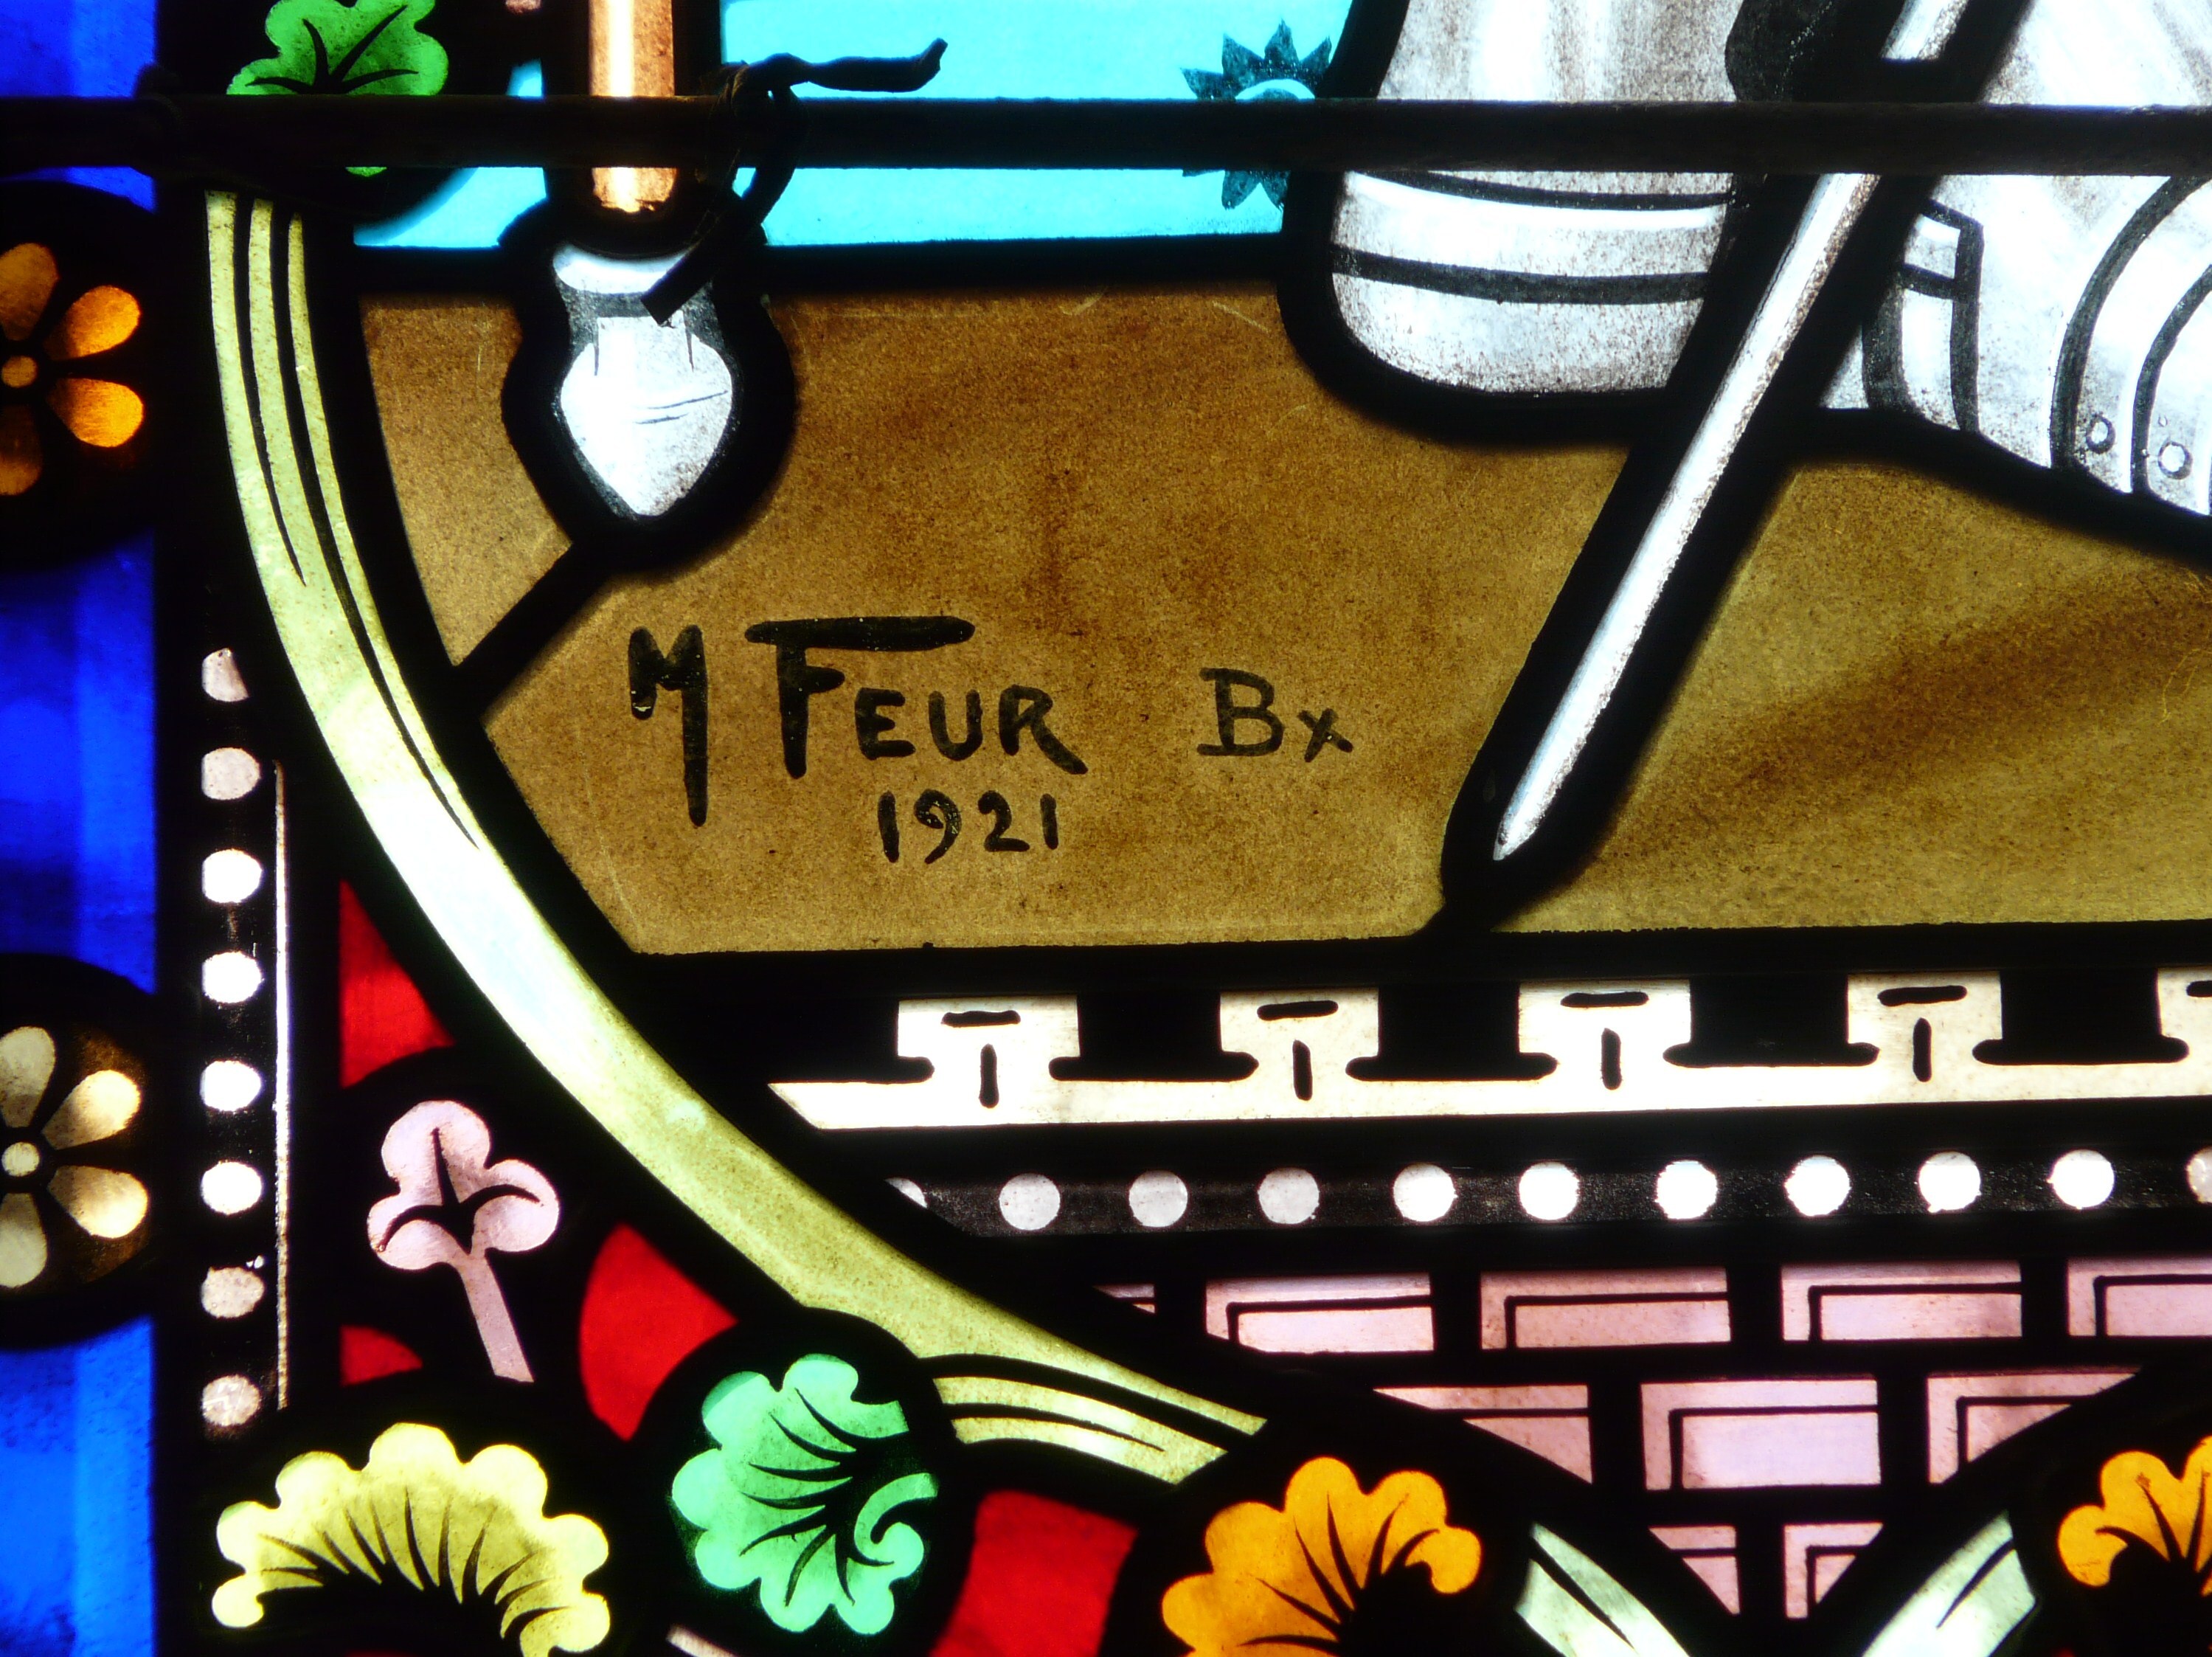
Signature of: marcel feur